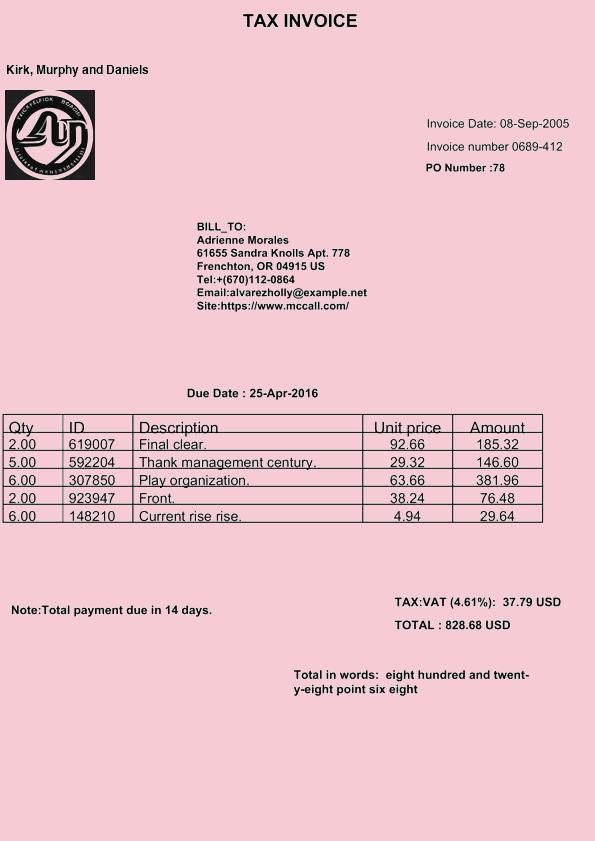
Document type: Invoice